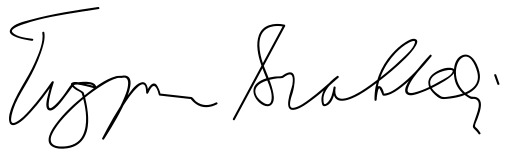
Signature of: trygve bratteli